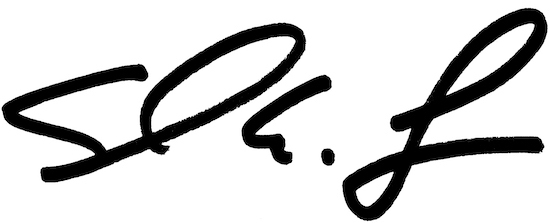
Signature of: sam low